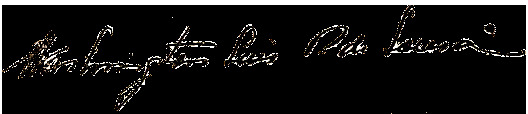
Signature of: washington luís